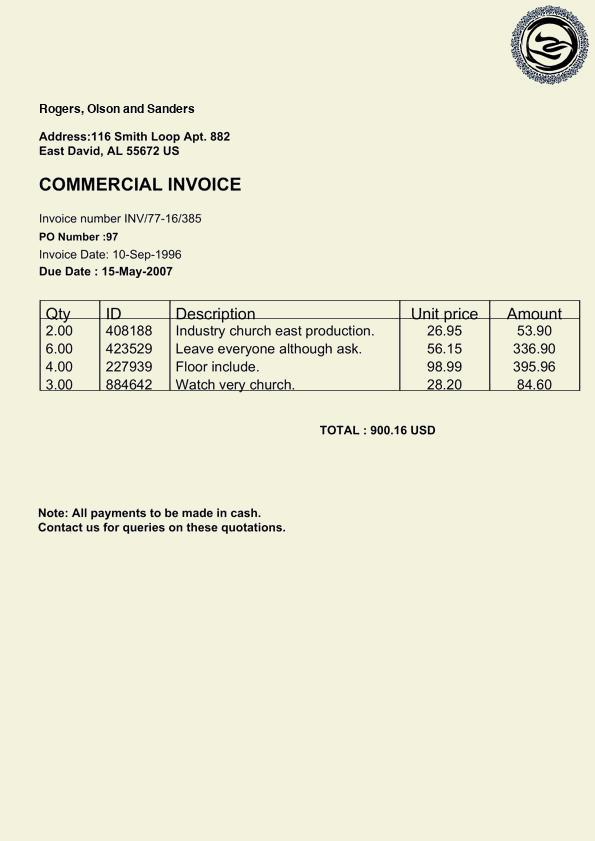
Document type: Invoice